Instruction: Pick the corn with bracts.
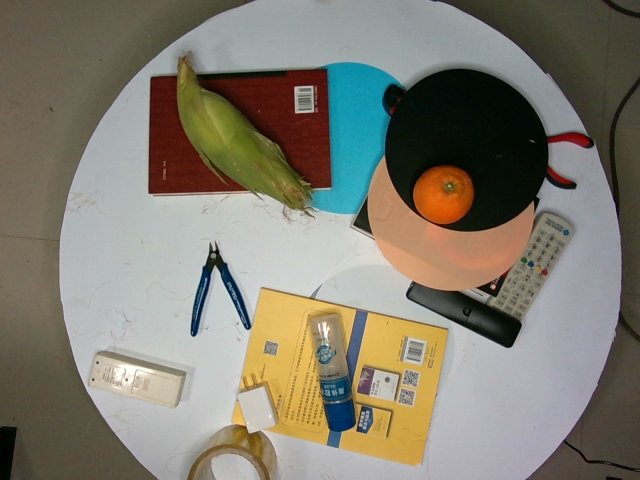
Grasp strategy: vertical